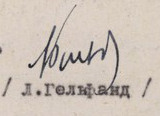
Signature of: lev borisovich helfand